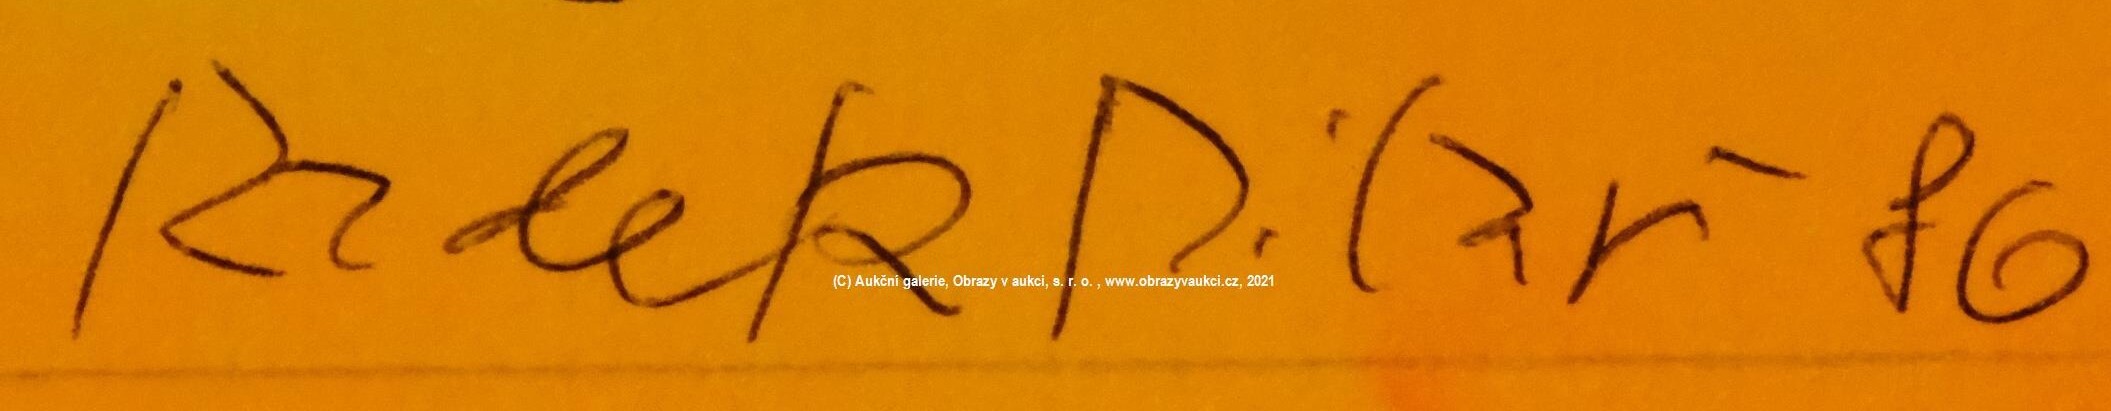
Signature of: radek pilař